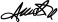
Signature of: annalisa